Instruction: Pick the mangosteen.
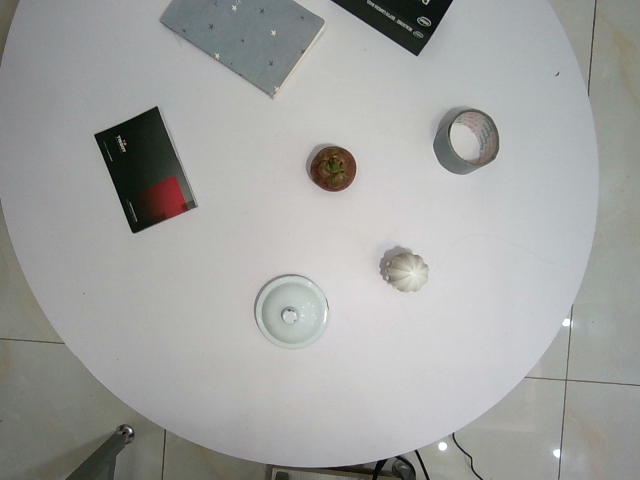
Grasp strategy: vertical